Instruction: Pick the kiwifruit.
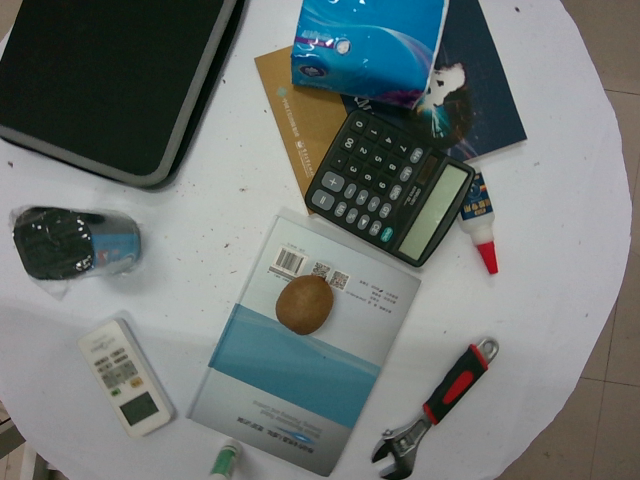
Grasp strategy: vertical